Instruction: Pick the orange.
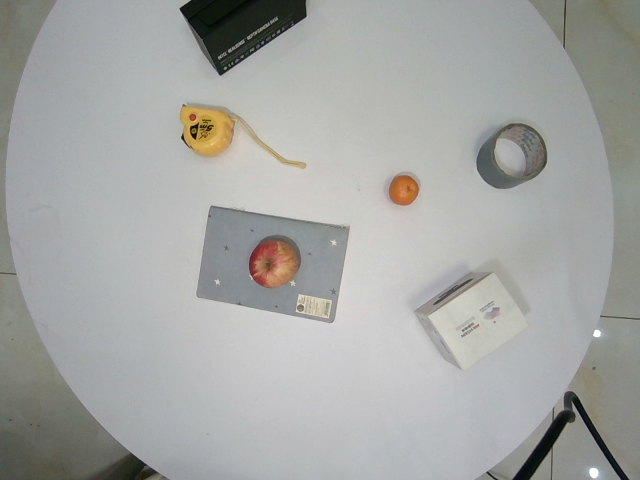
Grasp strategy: vertical